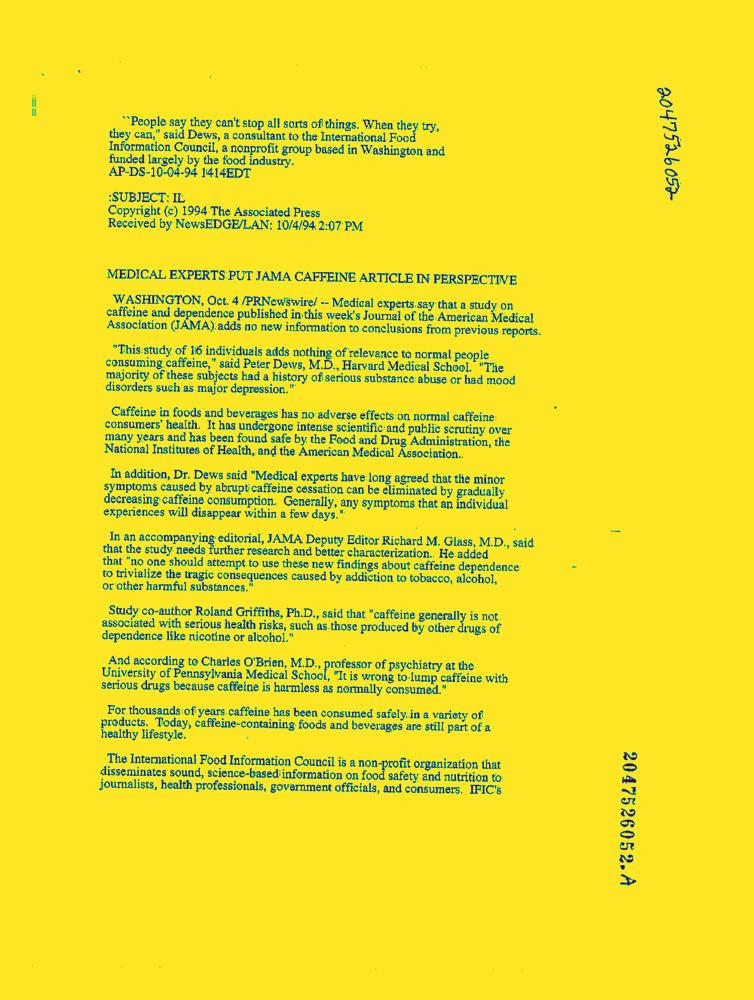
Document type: News-Article